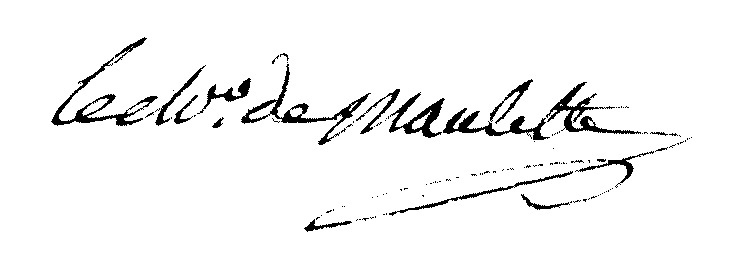
Signature of: françois petau de maulette